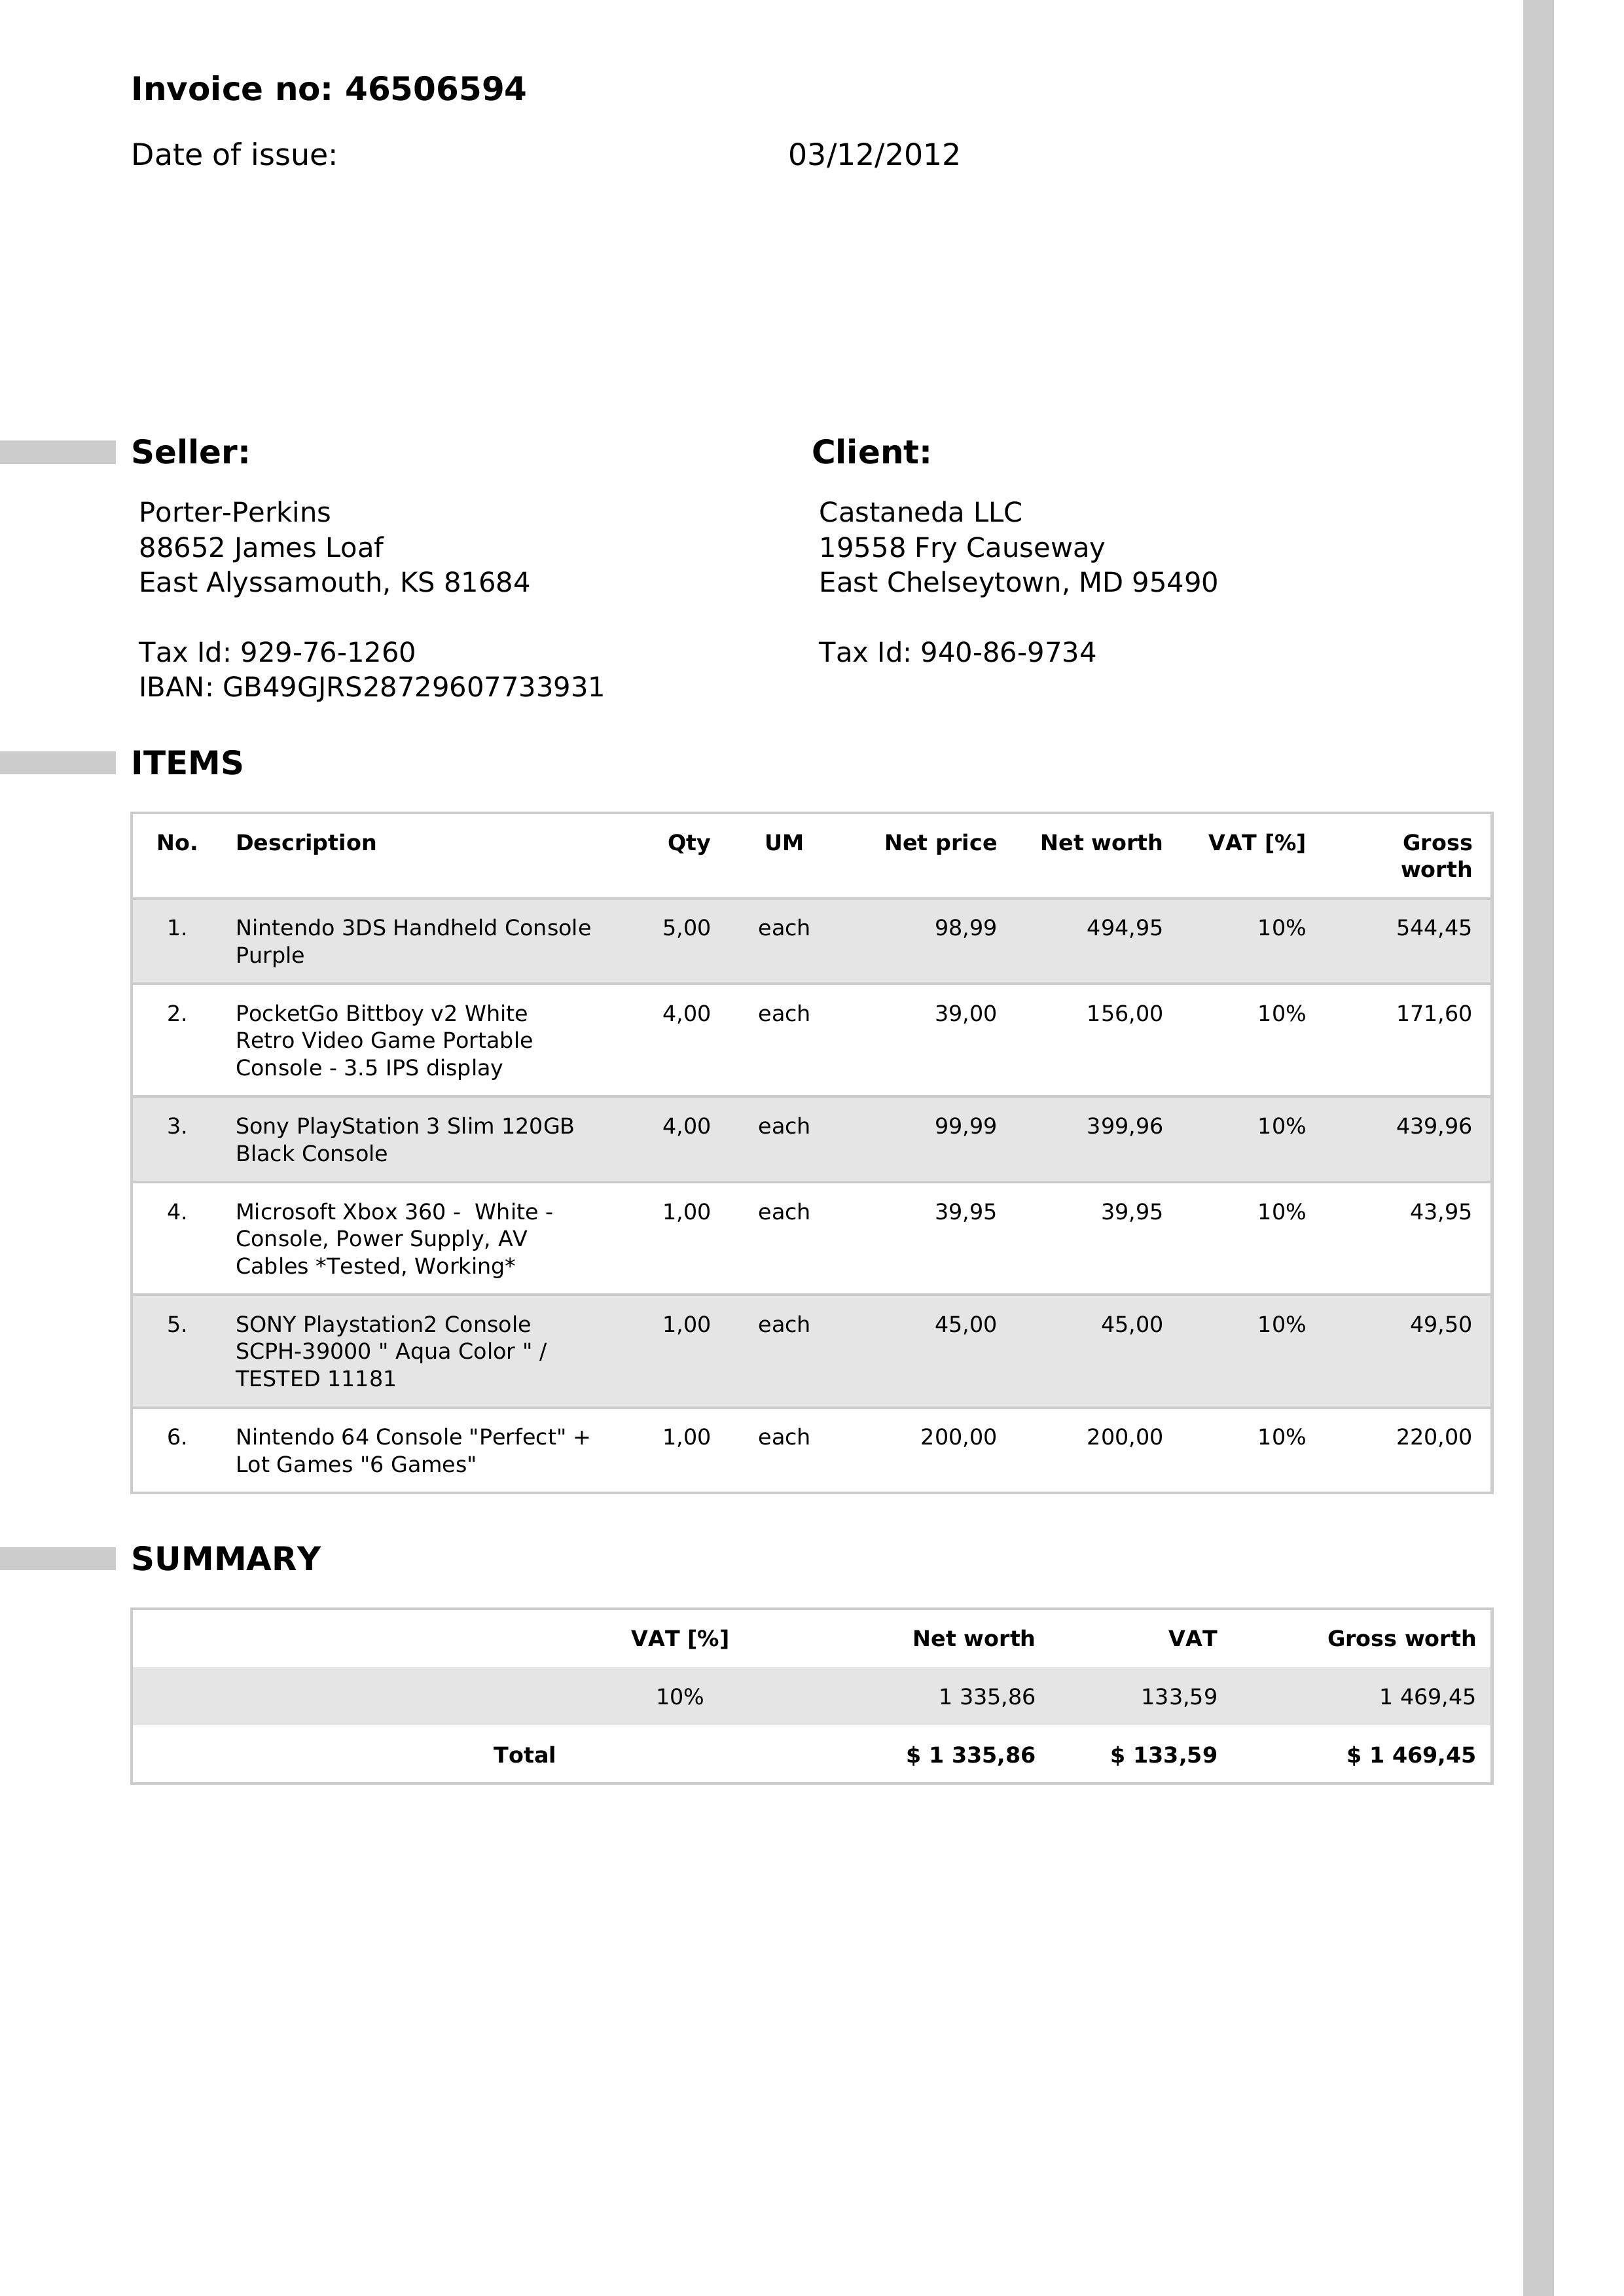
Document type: Invoice